Patient: Male, age 31
Our patient is a 31-year-old previously healthy Nepalese gentleman who presented to the emergency department in June 2020 with complaints of abdominal pain and distention associated with bilateral lower limb swelling of about 1-month duration. His abdominal pain was mild to moderate in severity, and not associated initially with nausea, vomiting nor change in his bowel habits. As his symptoms progressed, the patient noticed bilateral lower limb swelling that was present at the time of presentation. Systemic review was unremarkable for fever, weight loss, night sweats nor any new skin rash.
Upon initial assessment, blood pressure was 106/68 mmHg, oxygen saturation of 98 % on ambient air, pulse rate 80 beats per minute and regular. Respiratory rate of 18 breaths per minute. Physical examination revealed muffled heart sounds with raised jugular venous pressure and bilateral lower limb pitting edema. There were no murmurs or added sounds appreciated on cardiac auscultation, and chest exam was clear. The abdomen was mildly distended, with no peritoneal signs and negative for shifting dullness. Systemically, there were no signs of temporal wasting, skin rash, or palpable lymphadenopathy.
Initial labs were significant for a total leukocyte count of 7.6 x 103/ uL with peripheral eosinophilia (9%; absolute eosinophil count 0.7 x 103/uL) other metabolic panels including liver and renal chemistry were within normal limits. Pro B-type natriuretic peptide (Pro-BNP) was elevated with value of 514.80 pg/mL. Basic metabolic workup and cardiac and inflammatory markers were insignificant (Table 1, Table 2). Transthoracic echocardiography was ordered and demonstrated normal global left ventricular function with ejection fraction of 53 % and no regional abnormality, however it also demonstrated the presence of a moderate pericardial effusion. Electrocardiogram (ECG) was ordered which excluded any prior ischemic injury.
Diagnostic pericardiocentesis was performed which showed bloody fluid. Pericardial fluid analysis revealed a White blood cell count (WBC) of 197100 u/L and red blood cells (RBC) of 150 u/L with a predominantly lymphocytic effusion (55 %) (Table 3), Acid fast bacilli (AFB) and Mycobacterial Tuberculosis complex (MTBc) -Polymerase Chain Reaction (PCR) from body fluid were negative. MTBc cultures at this point were pending. Ultrasound of abdomen showed only mild ascites. The patient was started on intravenous furosemide. Shortly after admission the patient started complaining of chest pain and increasing shortness of breath. Re-assessment of his vital signs were within normal parameters and repeated examination was unchanged from admission. An urgent ECG did not show any ischemic changes and repeated chest X ray remained clear (Fig. 1); Lab investigations however were significant for an increase in peripheral eosinophilia (12 %; absolute eosinophil count of 1.0 x 103/ uL) (Table 1).
Given the demographic data and pericardial fluid analysis, a clinical suspicion of tuberculosis related pericardial effusion was raised and additional work up with 2 sets of sputum AFB smears, MTB-PCR and MTBc culture were sent along with serum QuantiFERON Gold Plus test. AFB smears and PCR were negative, however QuantiFERON test returned positive. A presumptive diagnosis of pericardial tuberculosis was made, and patient was started empirically on anti-tuberculosis treatment. He received first line regimen with rifampicin, Isoniazid, Pyrazinamide and Ethambutol according to his weight, in addition to prednisolone. He was discharged home to be followed in tuberculosis clinic for the final MTBc cultures.
During clinical follow up the patient was adherent to medications however, still complained of on and off exertional shortness of breath, the final Mycobacterial Tuberculosis culture from sputum and pericardial fluid was negative hence repeated echocardiography was requested for re-evaluation.
At 2 months from anti-tuberculosis treatment, repeated echocardiography showed evidence of progressive pericardial effusion with signs of increased intra-pericardial pressure. Echocardiography demonstrated normal global systolic left ventricular function with ejection fraction of 54 % without regional wall motion abnormality but there was circumferential moderate pericardial effusion. There was no right ventricular diastolic collapse or right atrial systolic collapse. The inferior vena cava was borderline in diameter with < 50 % collapse.
The patient was re-admitted for further evaluation. At the time, examination again demonstrated raised jugular venous pressure with muffled heart sounds on auscultation along and pedal edema. He now had absent breath sounds over the left lung base. Chest x-ray demonstrated new minimal blunting of left costophrenic angle (Fig. 2). Computed Tomography (CT) of the thorax was done and showed bilateral pleural effusion along with congestive pulmonary changes and minimal atelectasis in both lungs and circumferential pericardial effusion of 2.5 cm thickness with no evidence of pericardial calcification (Fig. 3).
Thoracic surgery team was consulted on the patient and decided to do a thoracoscopic pericardial biopsy and drainage of the pericardial and pleural fluid. A left thoracoscopy was performed and upon inspection of the thoracic cavity multiple white pearly nodules on the parietal pleura and to lesser extent on the pericardium and visceral pleura were found, the pericardium was significantly thickened and inflamed, there were adhesions between the lung and the parietal pleura posteriorly, moderate serous pleural effusion was noted and large bloody pericardial effusion under pressure was relieved upon opening the pericardium (Fig. 4). After creation of the window, biopsies were taken from the pericardial tissue and parietal pleura for histopathology and samples from the pleural and pericardial fluid were sent for microbiology and cytology, tissue cultures were also sent from the pericardium and pleura.
Ziehl-Neelsen stain for acid fast bacilli and MTBc-PCR from pericardial and pleural tissue as well as fluid in addition to MTBc cultures came back negative. However Microscopic examination of the pleural biopsy revealed thickened and fibrotic pleura which in addition contains clusters and sheets of chronic inflammatory cells including lymphocytes, plasma cells, eosinophils and histiocytes. Few well-defined epithelioid granulomas are seen engulfing parasitic egg with thick cuticle (Fig. 5a) which is polarizable under polarizer/analyzer lens (Fig. 5b) compatible with Paragonimus Westermani. Retrospectively, the patient reported eating freshwater crabs in his home country about 2 years earlier and further work up with stool and sputum analysis for ova and parasite was sent but came back negative. Unfortunately, no serological testing could be done for further confirmation even in reference lab in cooperation with our institute.
Anti-tuberculous medications were therefore discontinued, and the patient was started on praziquantel 1800 mg for a total of 3 days (approximately 75 mg/kg in three divided doses) along with a single dose of albendazole 400 mg. Prednisolone was gradually tapered then discontinued. Following treatment patient's symptoms significantly improved and chest drain was removed after draining a significant amount of fluid. Follow up echocardiography showed almost complete resolution of the effusion and the patient was discharged in good clinical condition.
Keywords: afb, acid fast bacilli, ct, computed tomography scan, ecg, electrocardiogram, mtb-pcr, mycobacterial tuberculosis polymerase chain reaction, mtbc, mycobacterial tuberculosis complex, paragonimus, pericardial effusion, pro-bnp, pro b-type natriuretic peptide, rbc, red blood cells, tuberculosis, wbc, white blood cells
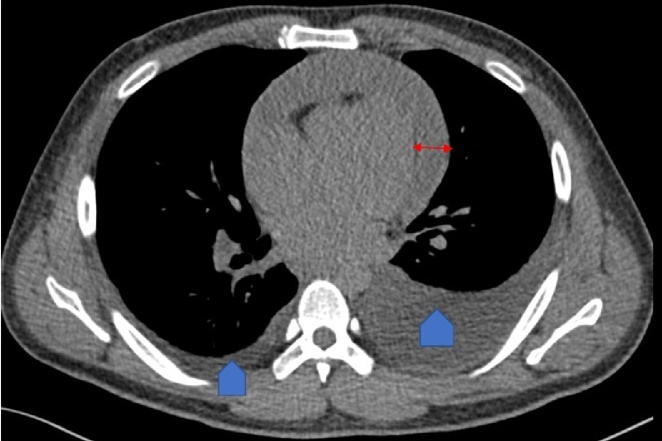
Image caption: Chest CT upon recent admission. . Congestive pulmonary changes in the form of ground glass opacities and pleural effusion at the posterior inferior aspects of both lungs, more on the left. (Arrow heads) Circumferential pericardial effusion (red arrow).